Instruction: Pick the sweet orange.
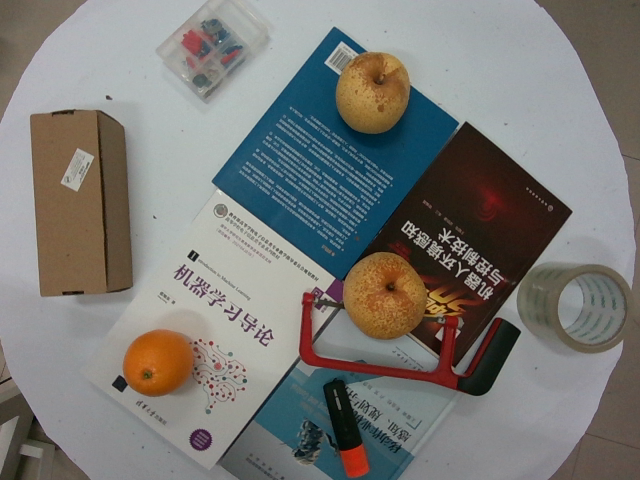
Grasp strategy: vertical